Question: In what way does the history help explain the case?
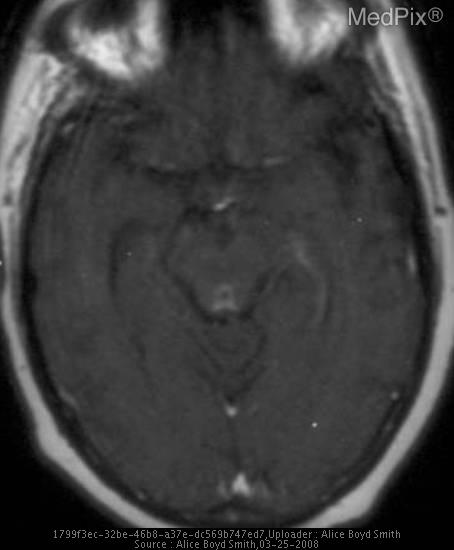
Answer: The patient's history of 52 year old woman with a history of breast cancer, on chemotherapy.  Poor oral intake and now stuporous. is key in understanding the case.